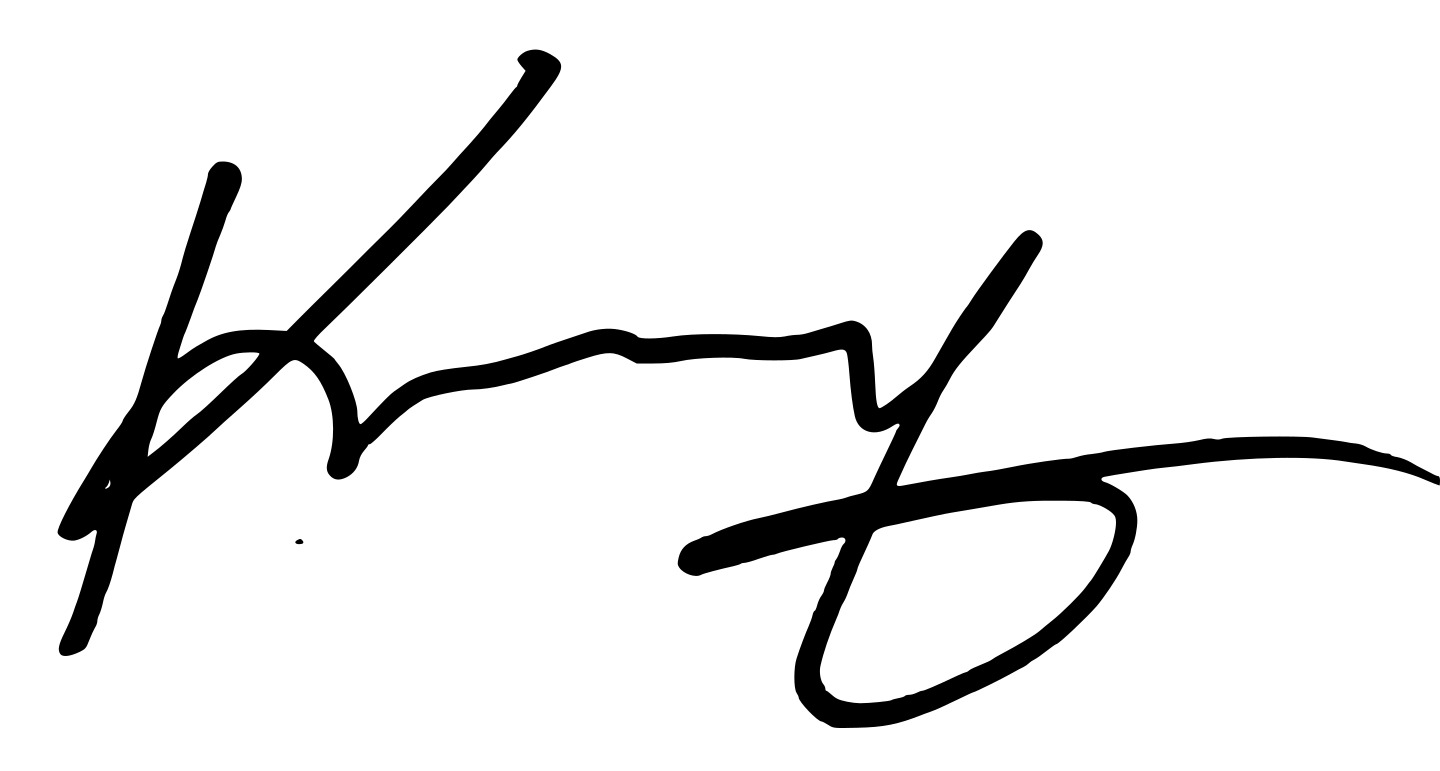
Signature of: kenny g